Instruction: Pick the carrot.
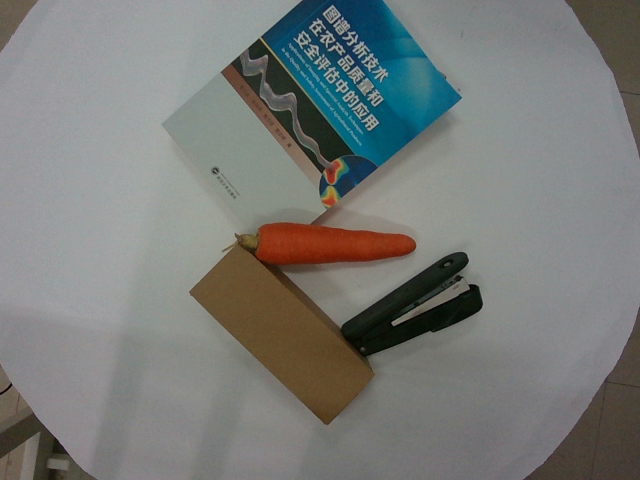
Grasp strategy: vertical